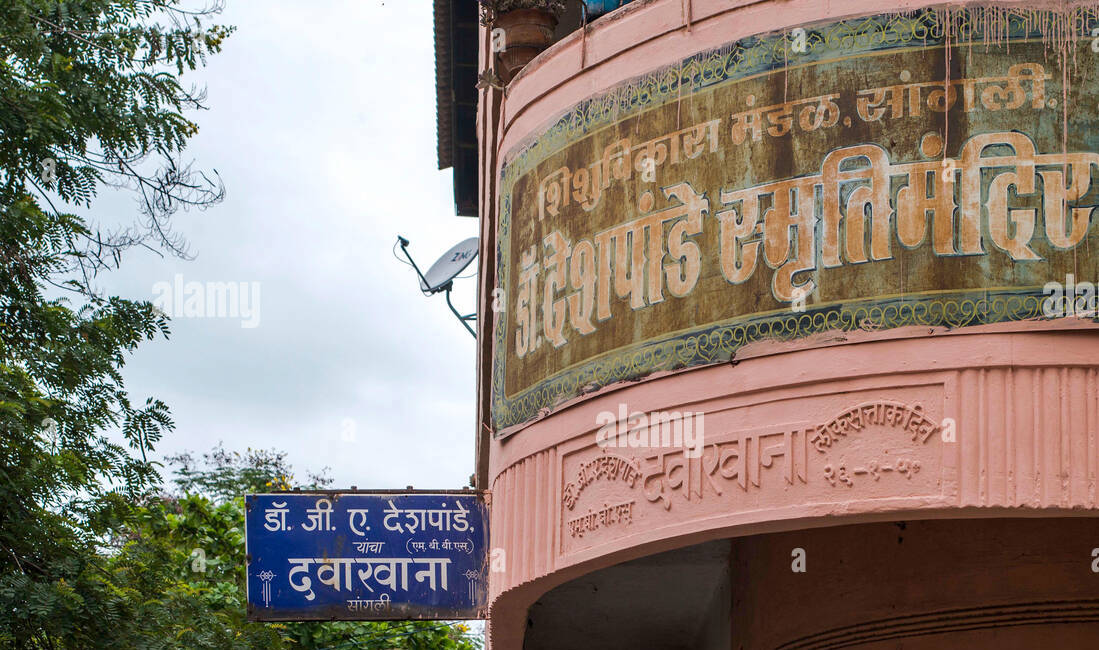
Language: marathi
Transcription: डॉ. दवाखाना सांगली यांचा (एम जी. स्मृतिमंदिर देशपांडे शिशुविकास थी बी एस.) सांगली. ए. देशपांडे.